Question: What is the filing due date as per the document?
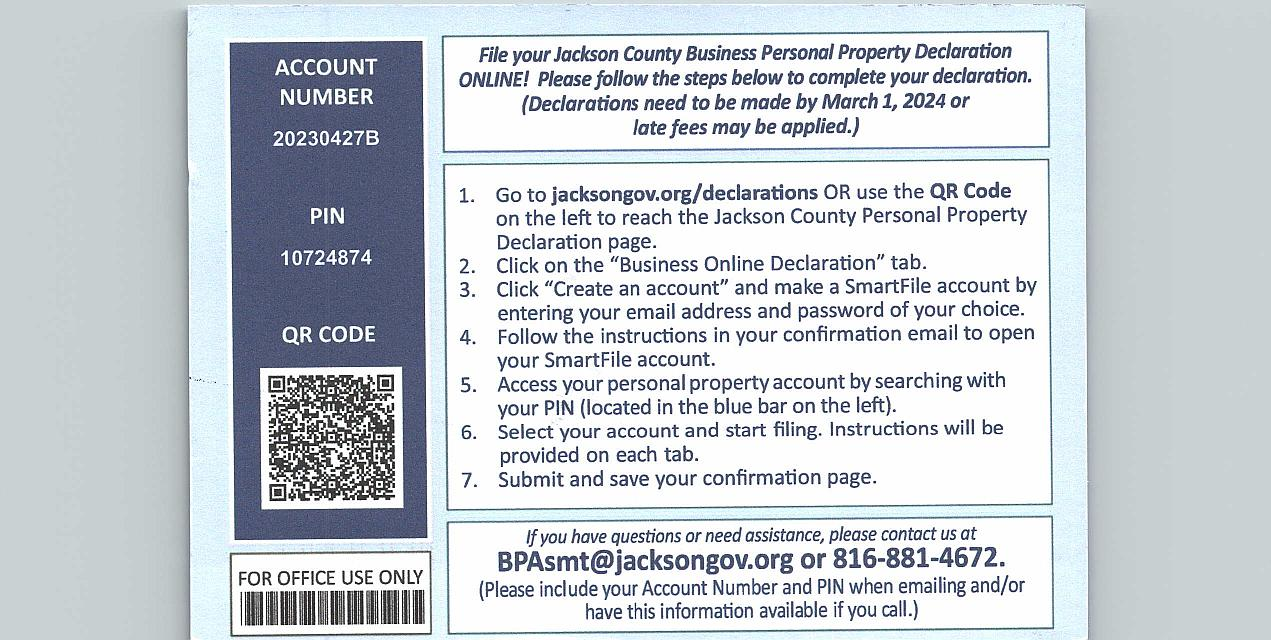
Answer: "1-Mar-24"